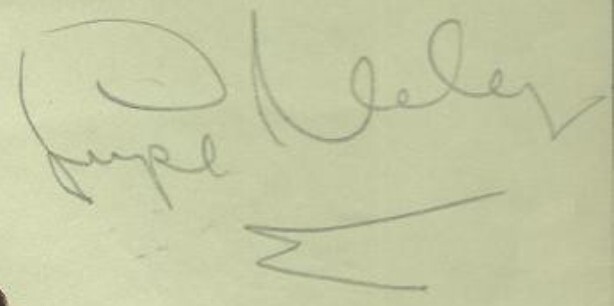
Signature of: lupe vélez